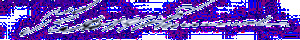
Signature of: kate brownlee sherwood